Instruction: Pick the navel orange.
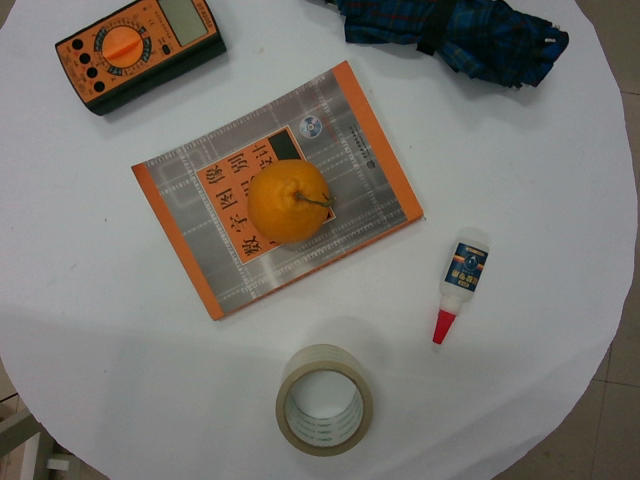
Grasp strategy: vertical